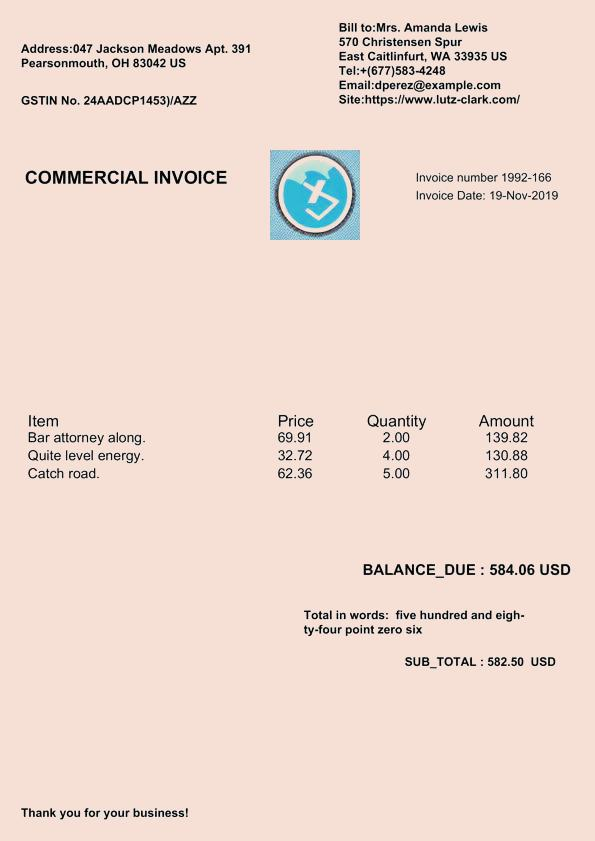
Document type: Invoice